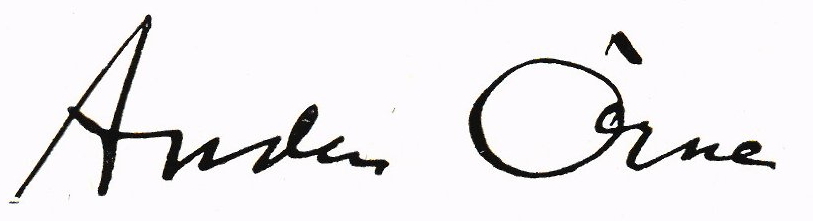
Signature of: anders örne